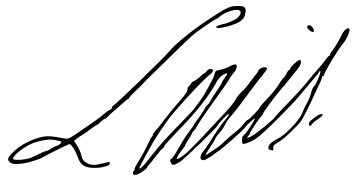
Signature of: louis xvi of france